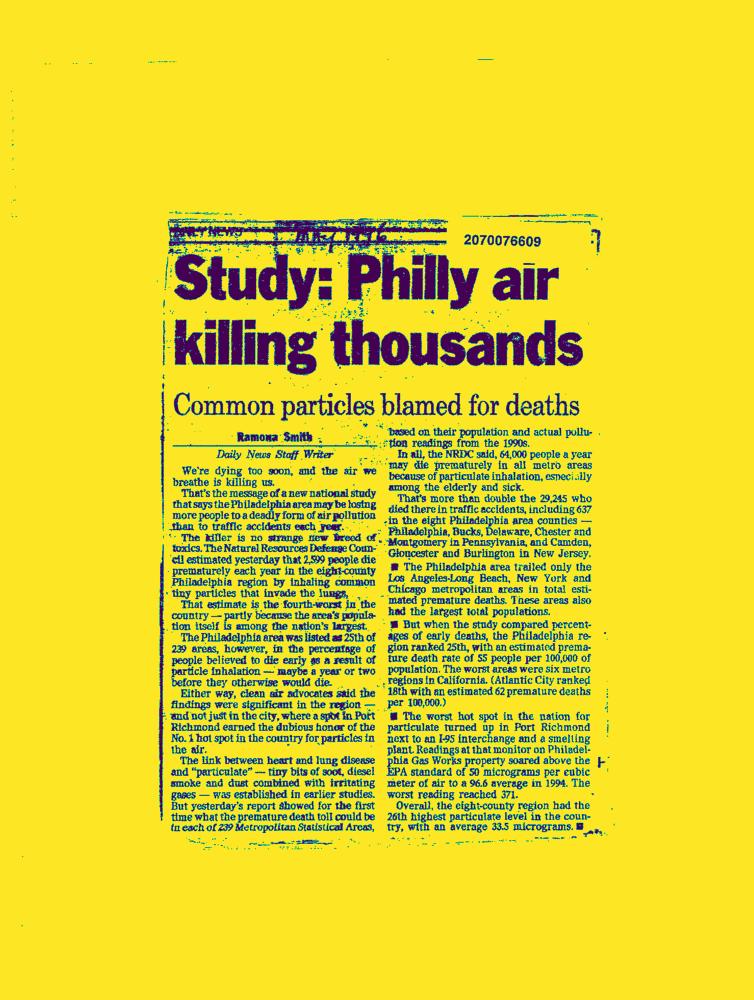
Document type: News-Article